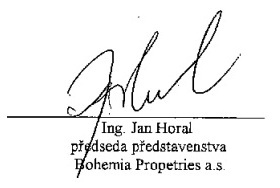
Signature of: jan horal